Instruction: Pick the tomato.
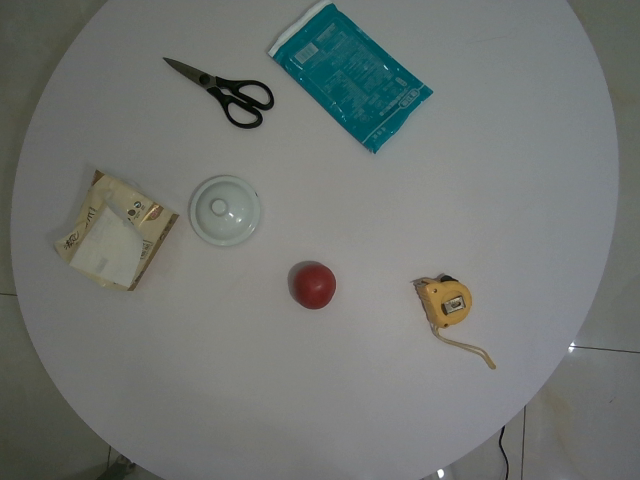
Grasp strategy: vertical